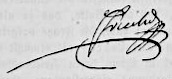
Signature of: joseph fouché